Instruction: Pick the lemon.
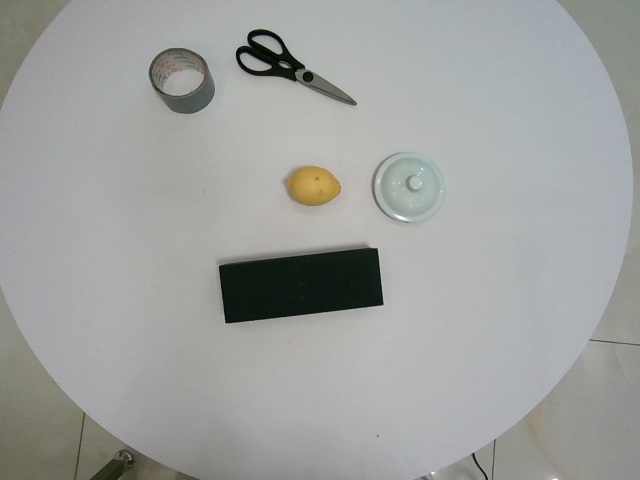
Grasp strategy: vertical